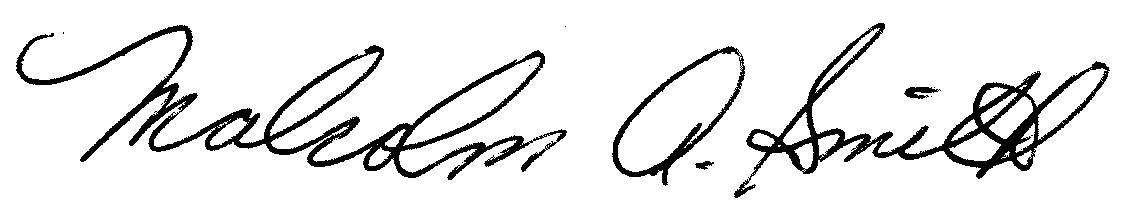
Signature of: malcolm smith